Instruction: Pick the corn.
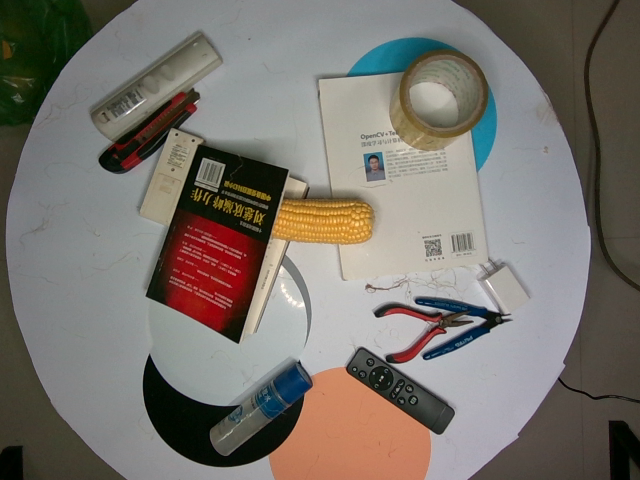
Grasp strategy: vertical